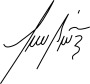
Signature of: jeanine áñez